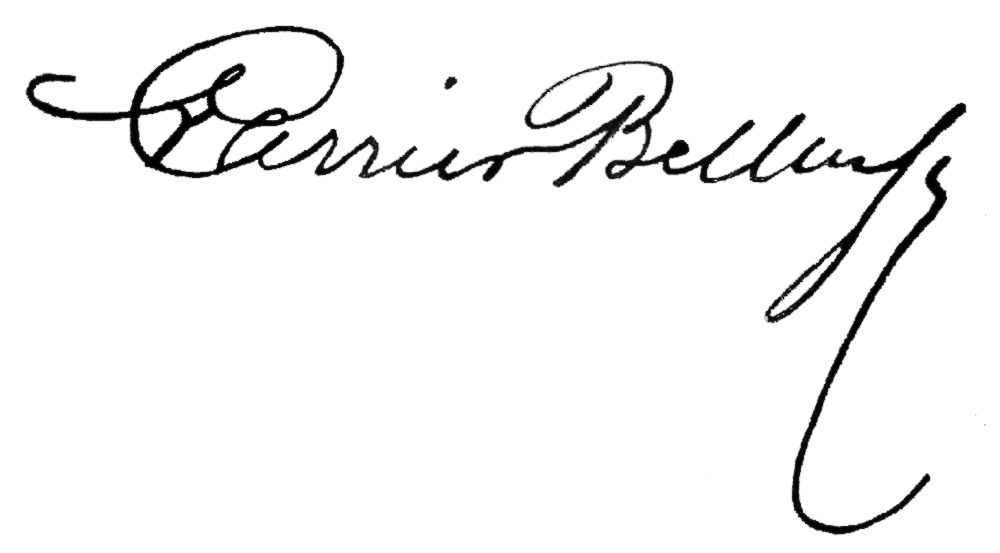
Signature of: albert ernest carrier belleuse